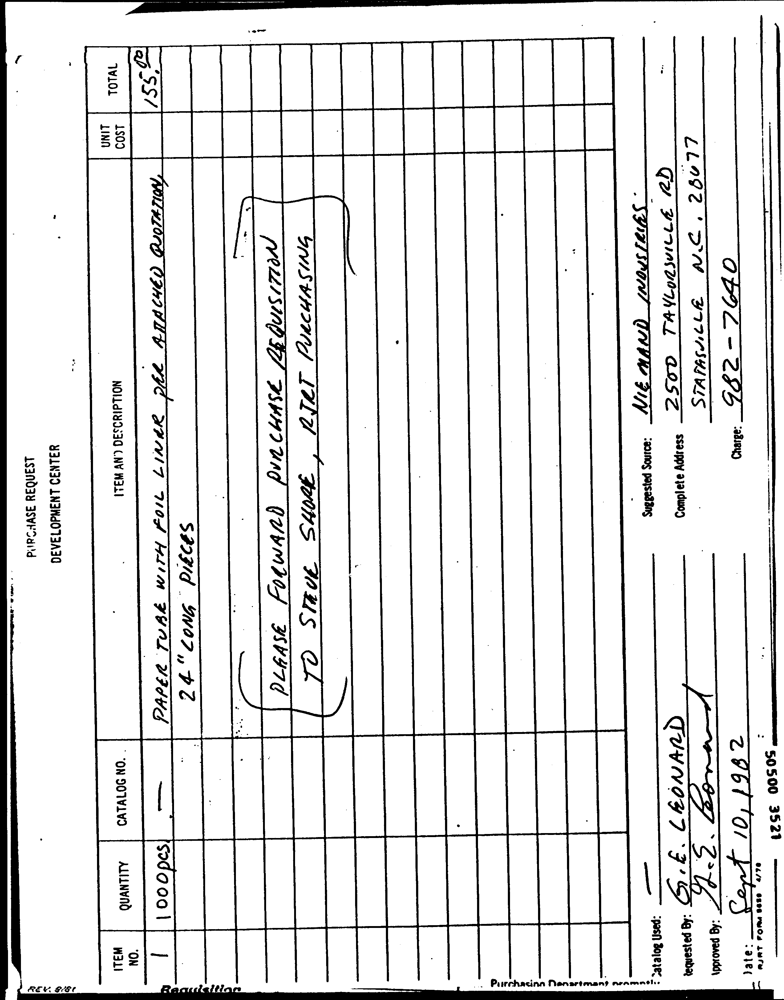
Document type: Invoice